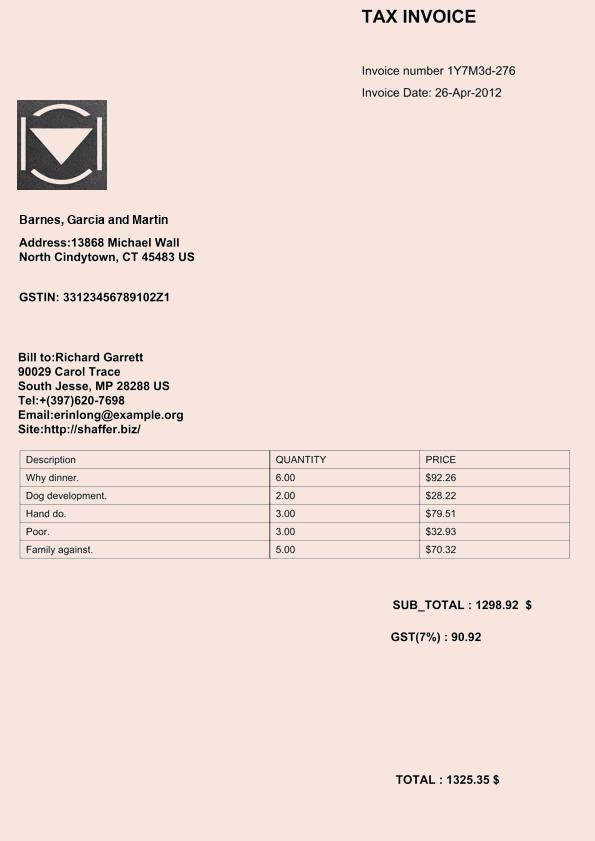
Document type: Invoice